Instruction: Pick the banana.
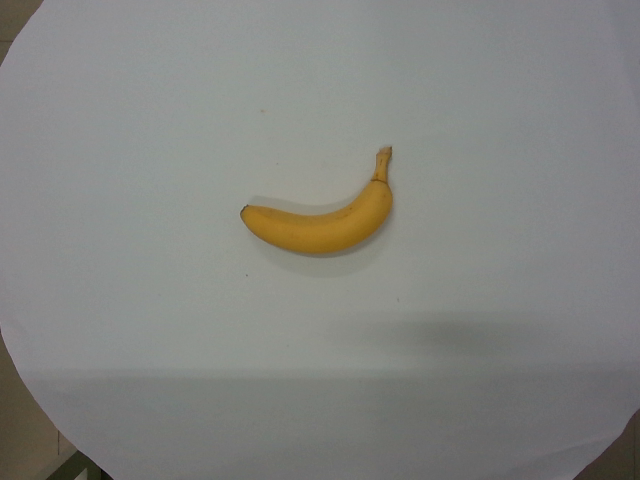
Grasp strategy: vertical